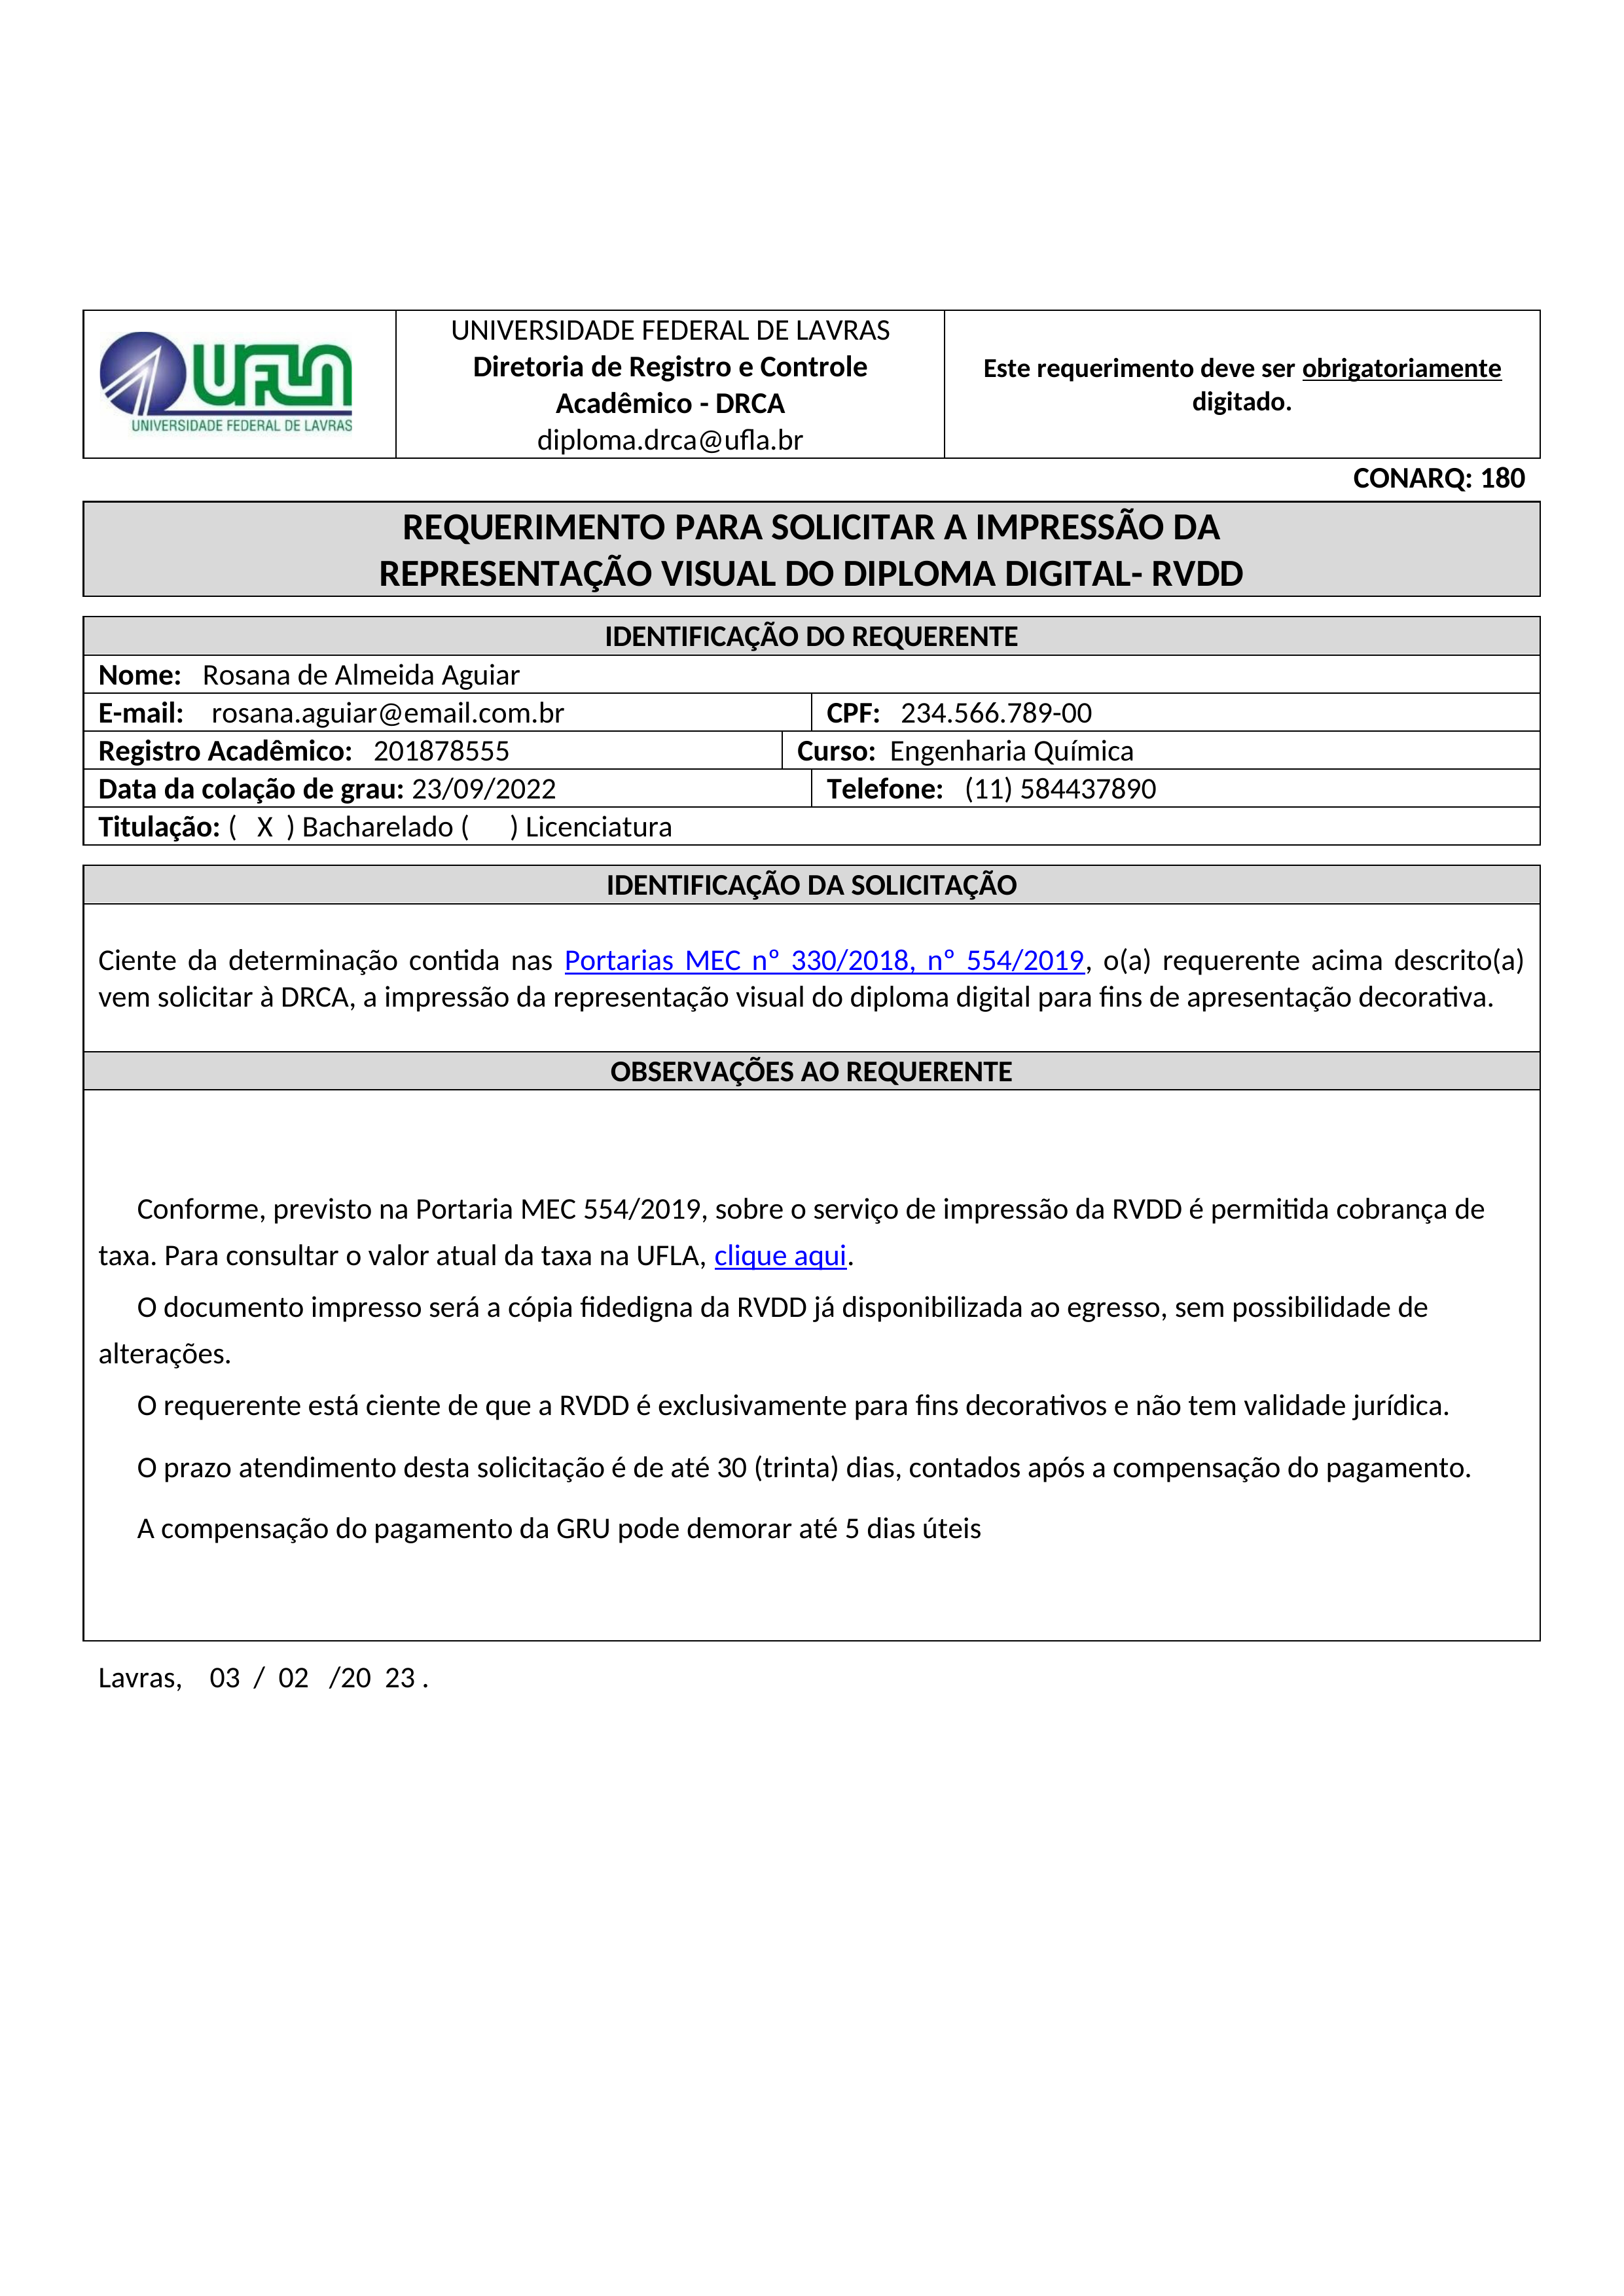
UNIVERSIDADE FEDERAL DE LAVRAS
UFLA
Diretoria de Registro e Controle Acadêmico - DRCA
Este requerimento deve ser obrigatoriamente digitado.
UNIVERSIDADE FEDERAL DE LAVRAS
diploma.drca@ufla.br
CONARQ: 180
REQUERIMENTO PARA SOLICITAR A IMPRESSÃO DA REPRESENTAÇÃO VISUAL DO DIPLOMA DIGITAL- RVDD
IDENTIFICAÇÃO DO REQUERENTE
Nome:
Rosana de Almeida Aguiar
E-mail:
rosana.aguiar@email.com.br
CPF:
234.566.789-00
Registro Acadêmico:
201878555
Curso:
Engenharia Química
Data da colação de grau:
23/09/2022
Telefone:
(11) 584437890
Titulacao:
() Licenciatura
Bacharelado
(X)
IDENTIFICAÇÃO DA SOLICITAÇÃO
Ciente da determinação contida nas Portarias MEC nº 330/2018, nº 554/2019, o(a) requerente acima descrito(a) vem solicitar à DRCA, a impressão da representação visual do diploma digital para fins de apresentação decorativa.
OBSERVAÇÕES AO REQUERENTE
Conforme, previsto na Portaria MEC 554/2019, sobre o serviço de impressão da RVDD é permitida cobrança de taxa. Para consultar o valor atual da taxa na UFLA, clique aqui.
O documento impresso será a cópia fidedigna da RVDD já disponibilizada ao egresso, sem possibilidade de alterações.
O requerente está ciente de que a RVDD é exclusivamente para fins decorativos e não tem validade jurídica.
O prazo atendimento desta solicitação é de até 30 (trinta) dias, contados após a compensação do pagamento.
A compensação do pagamento da GRU pode demorar até 5 dias úteis
Lavras, 03/02/2023.